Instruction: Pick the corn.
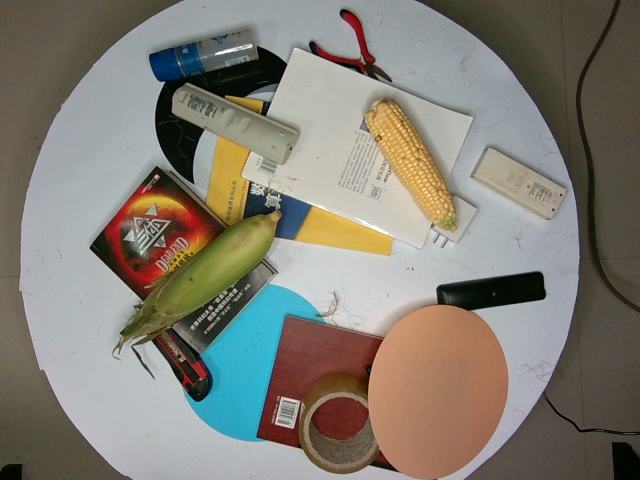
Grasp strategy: vertical